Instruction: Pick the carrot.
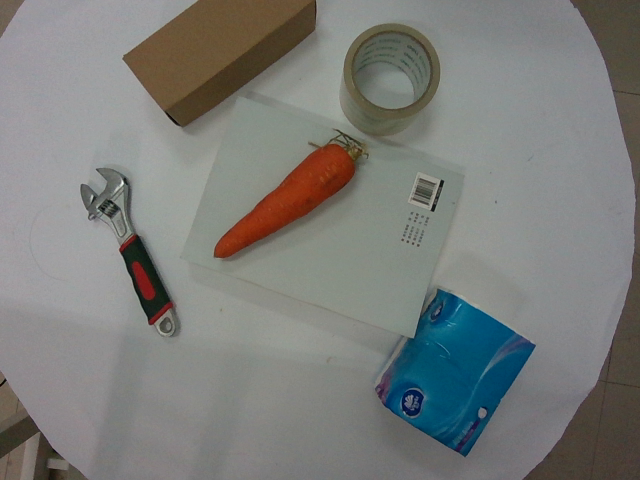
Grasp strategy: vertical